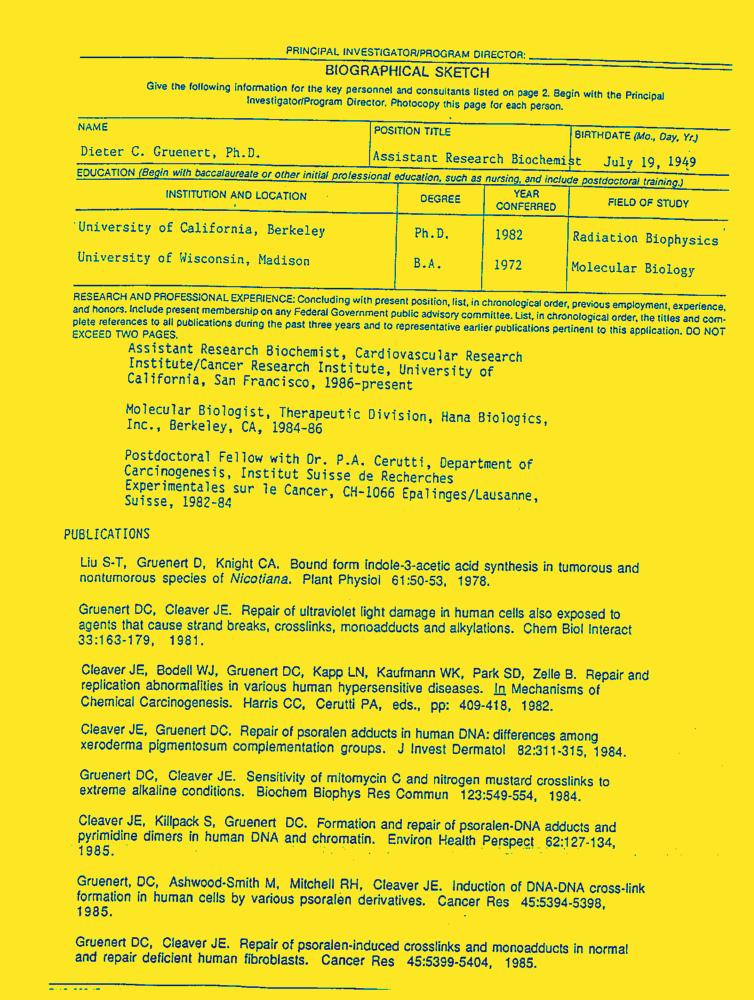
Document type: Resume-Doc